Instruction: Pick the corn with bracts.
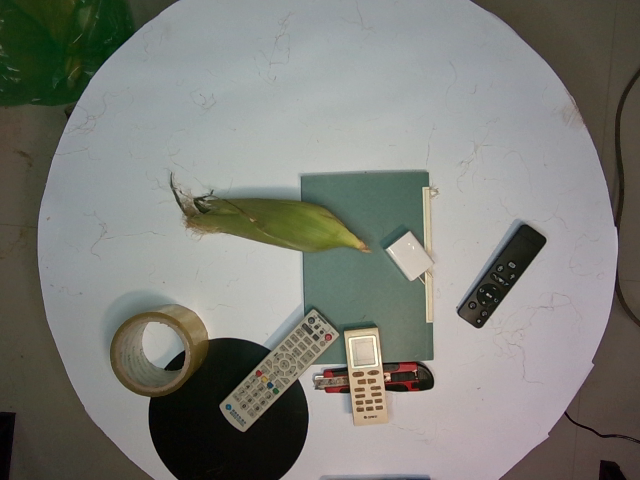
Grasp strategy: vertical